Question: Can you provide the account number mentioned in the document?
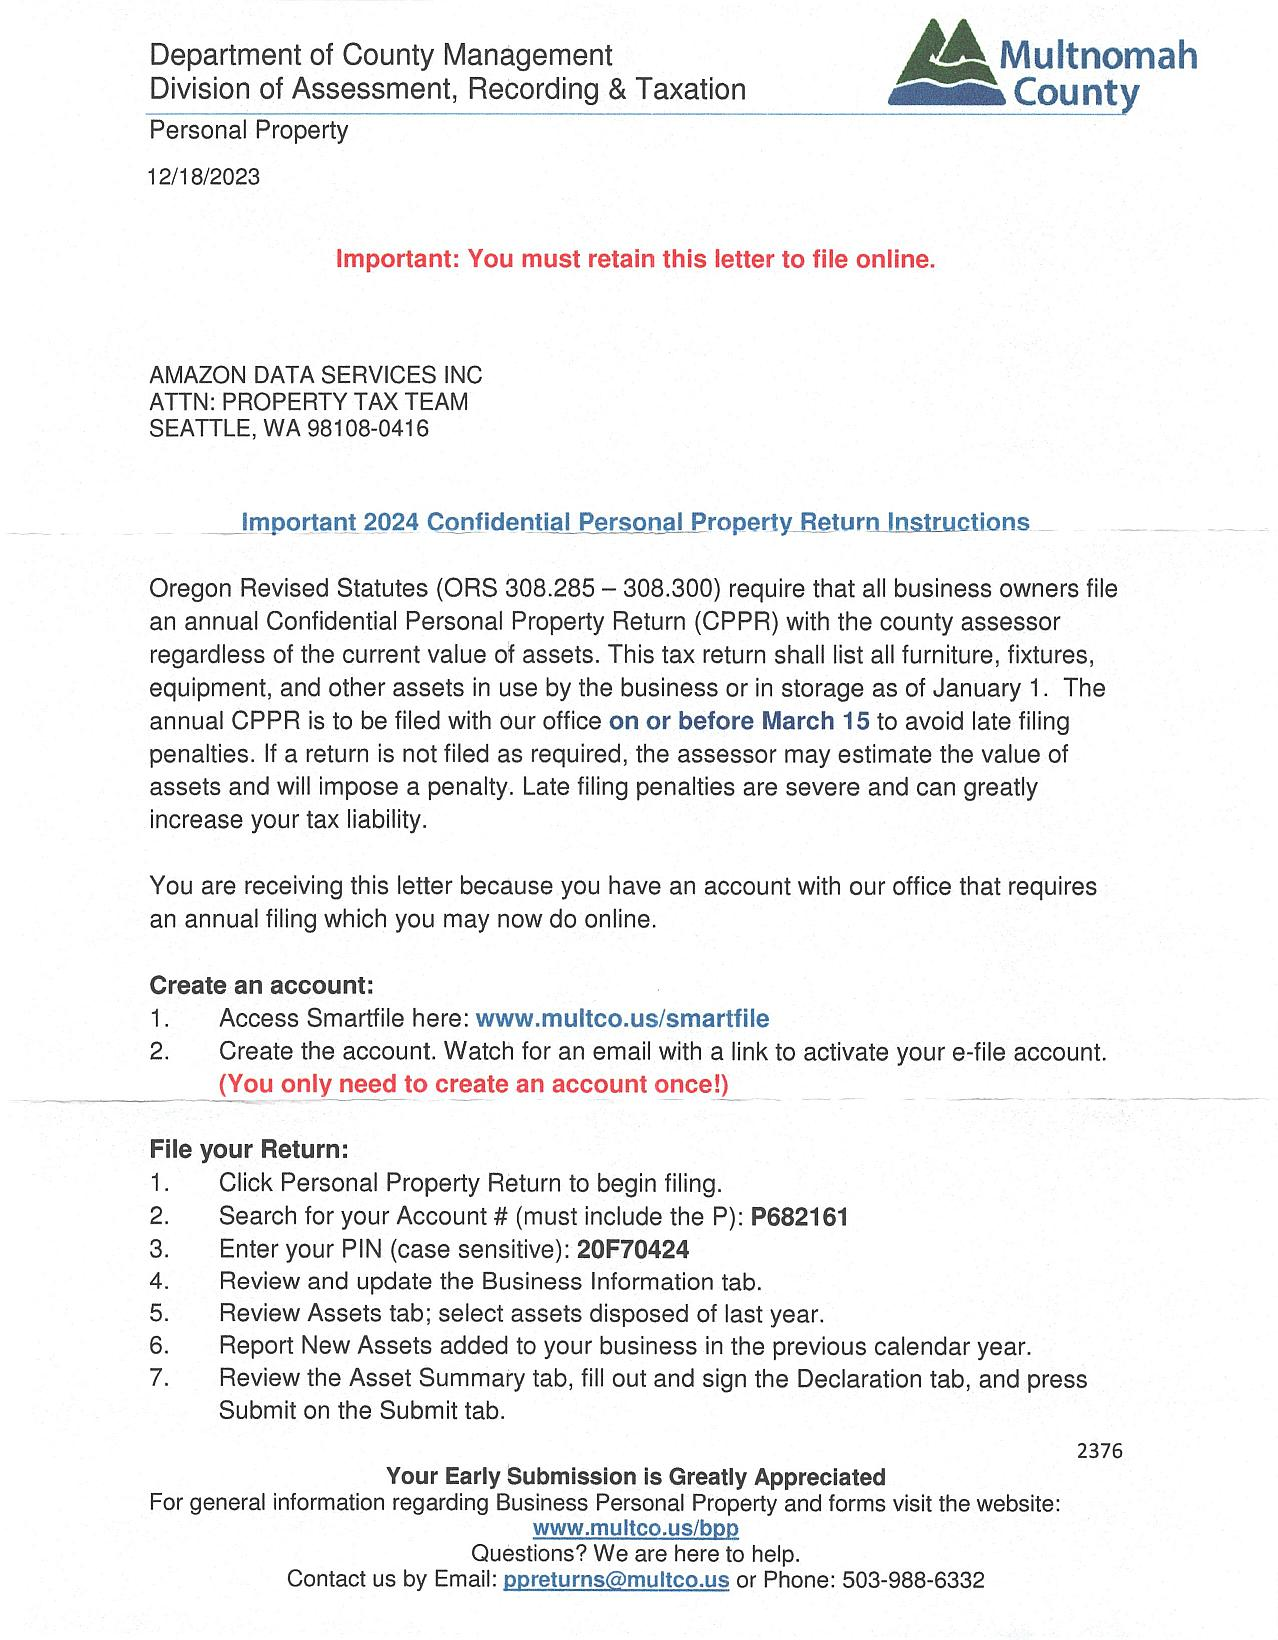
Answer: "P682161"